Question: What type of tax is indicated in the document, personal property or real estate?
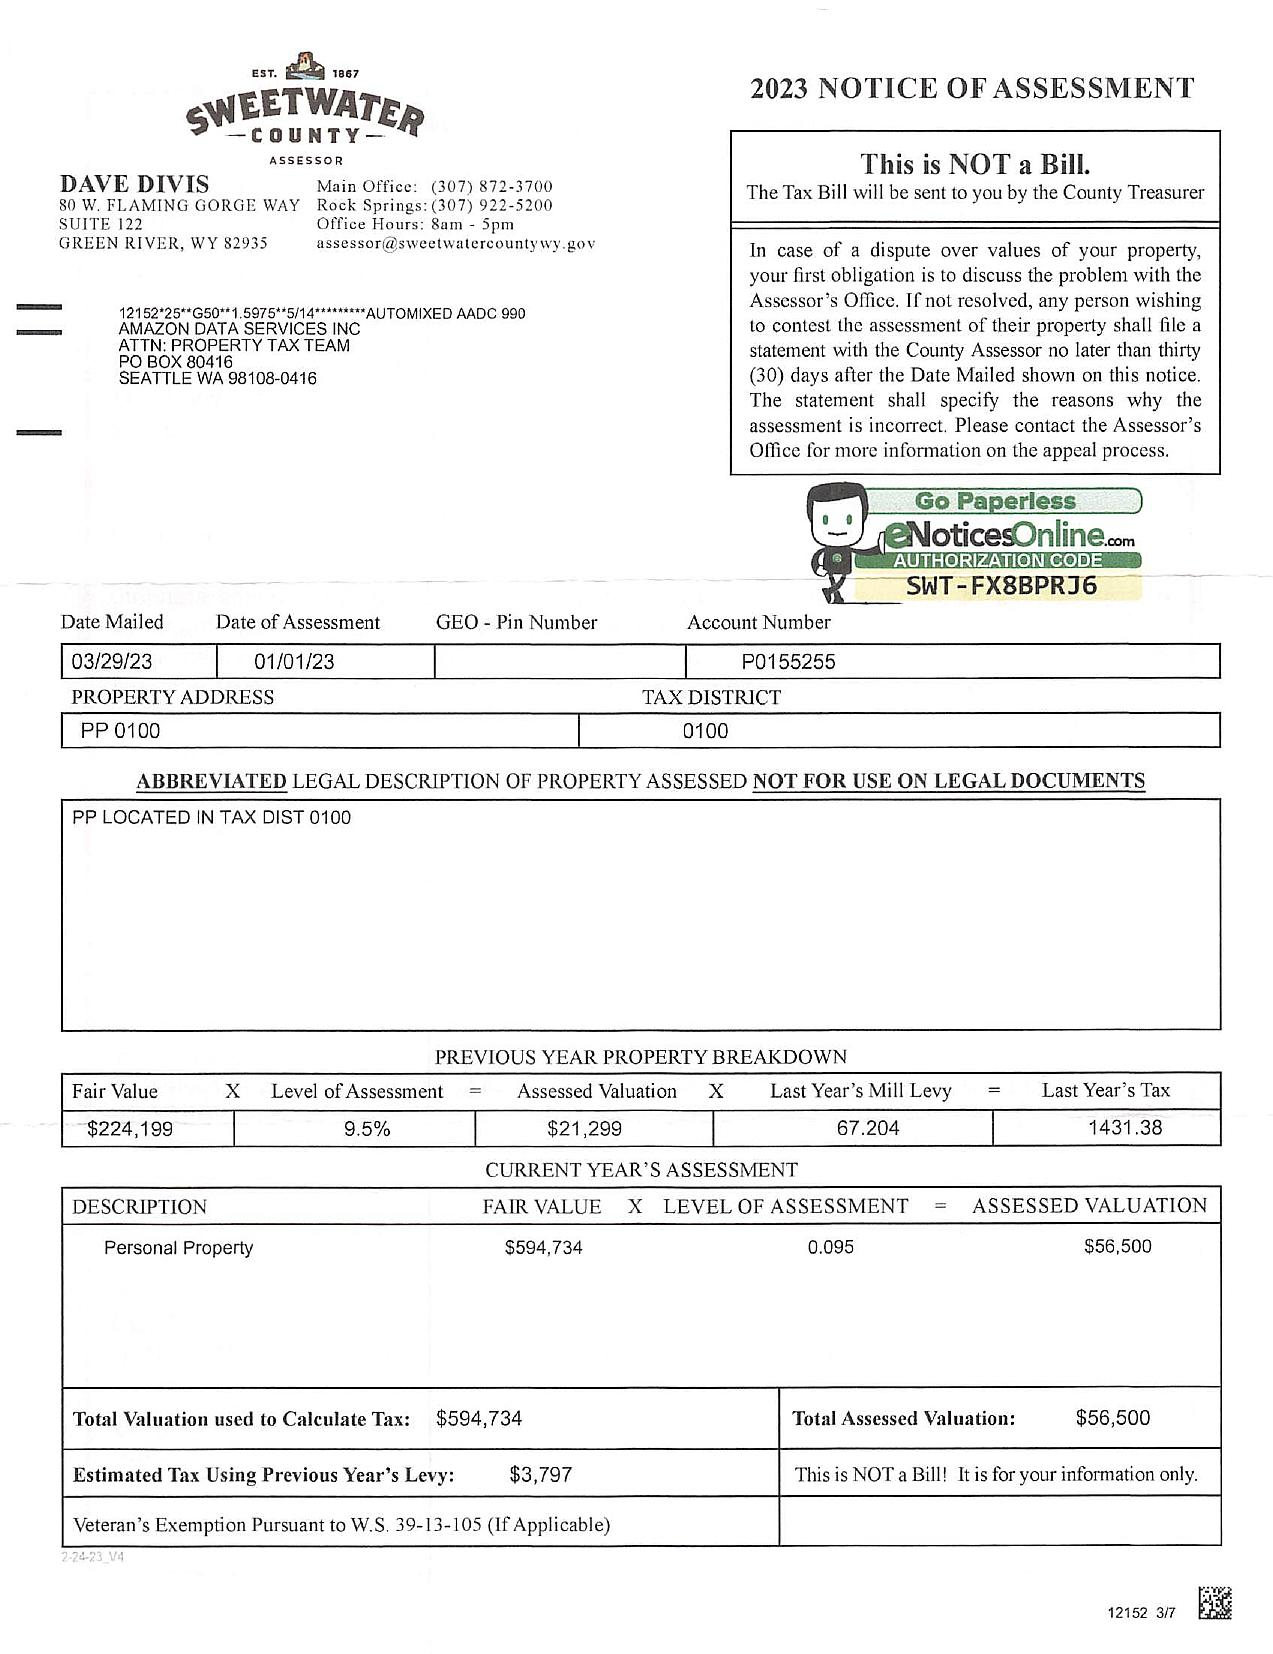
Answer: "Personal Property"